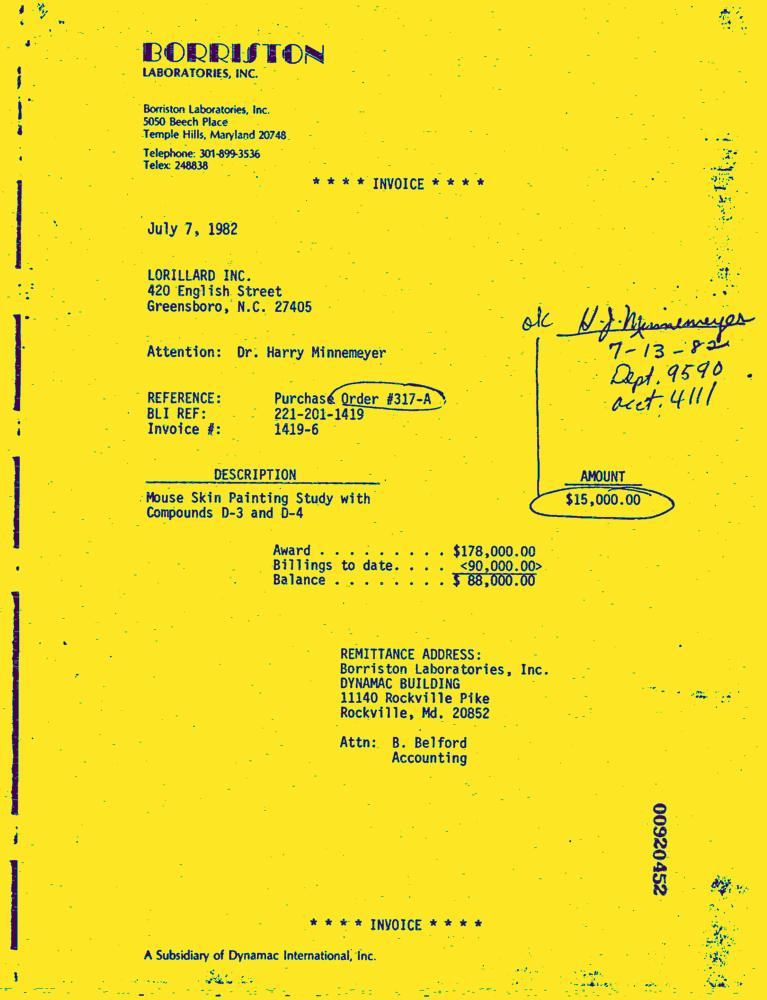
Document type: Invoice-Doc